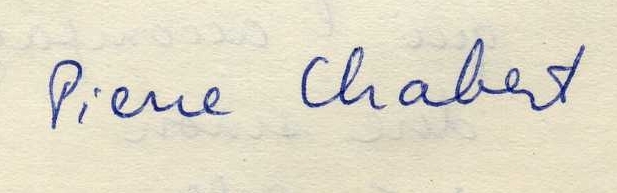
Signature of: pierre chabert